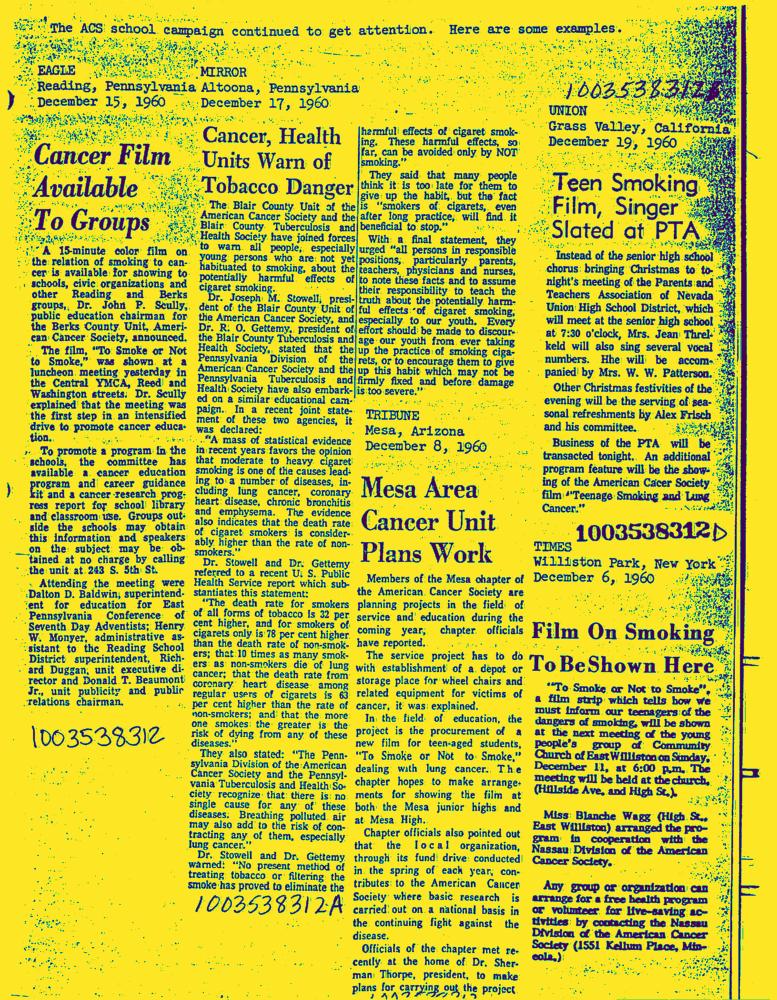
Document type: News-Article